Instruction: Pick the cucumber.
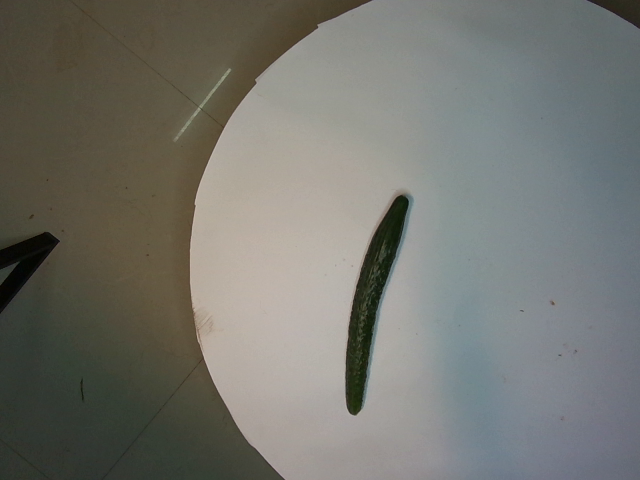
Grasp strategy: vertical